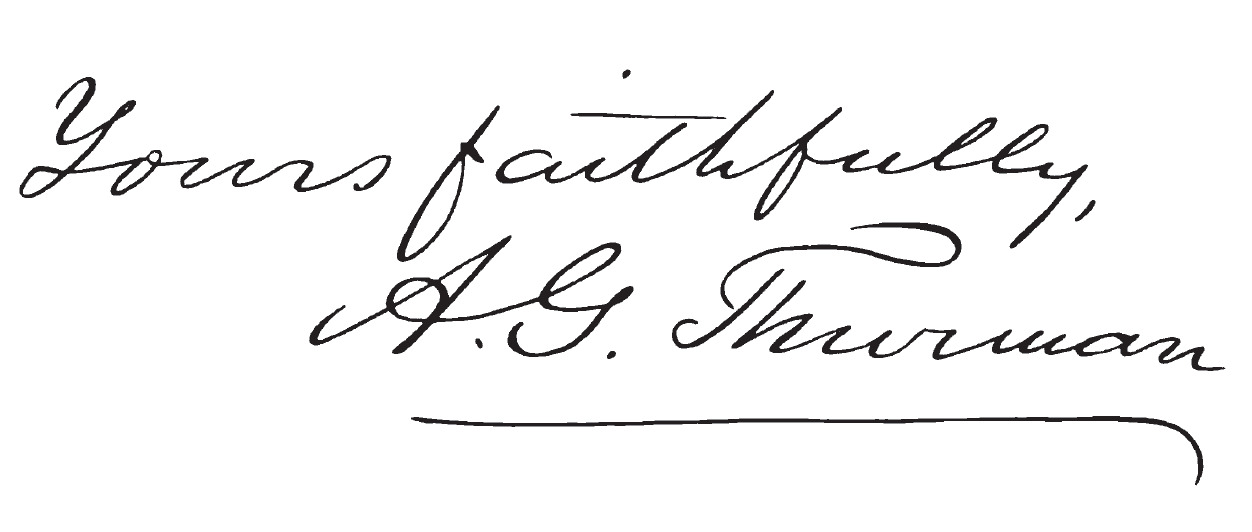
Signature of: allen g thurman